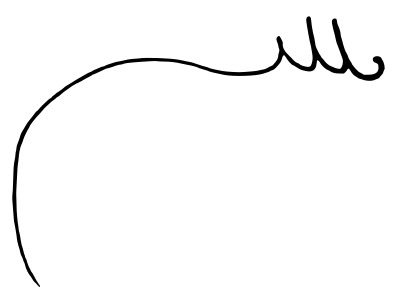
Signature of: mustafa al kadhimi